Question: How is the history relevant to the case?
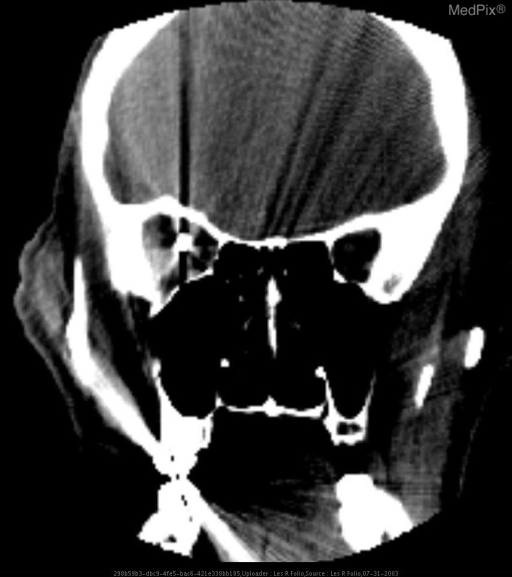
Answer: The patient's history of 27 y.o. man was in a combat firefight in Afghanistan. is key in understanding the case.